Question: What is the potential diagnosis?
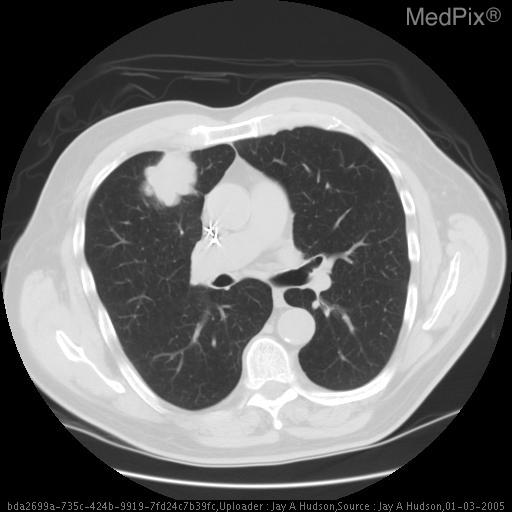
Answer: The possible diagnosis includes •  Small cell lung cancer
•  non-small cell lung cancer
•  focus of pneumonia, metastatic disease
•  fungal infection
•  benign neoplasm.